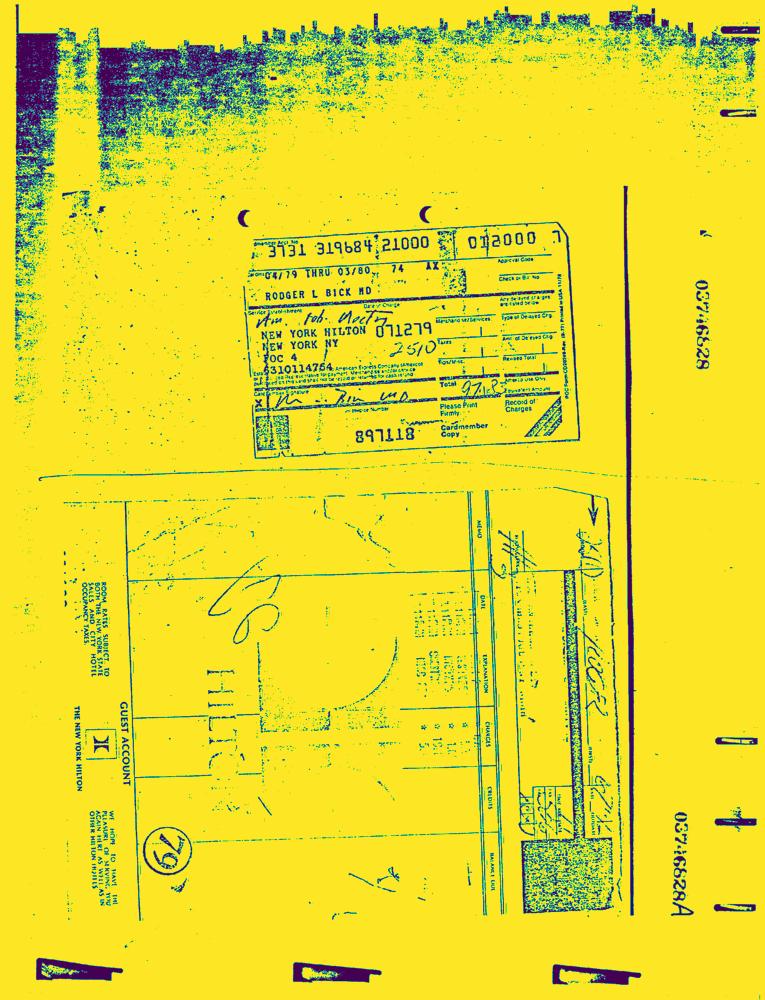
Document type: Invoice-Doc